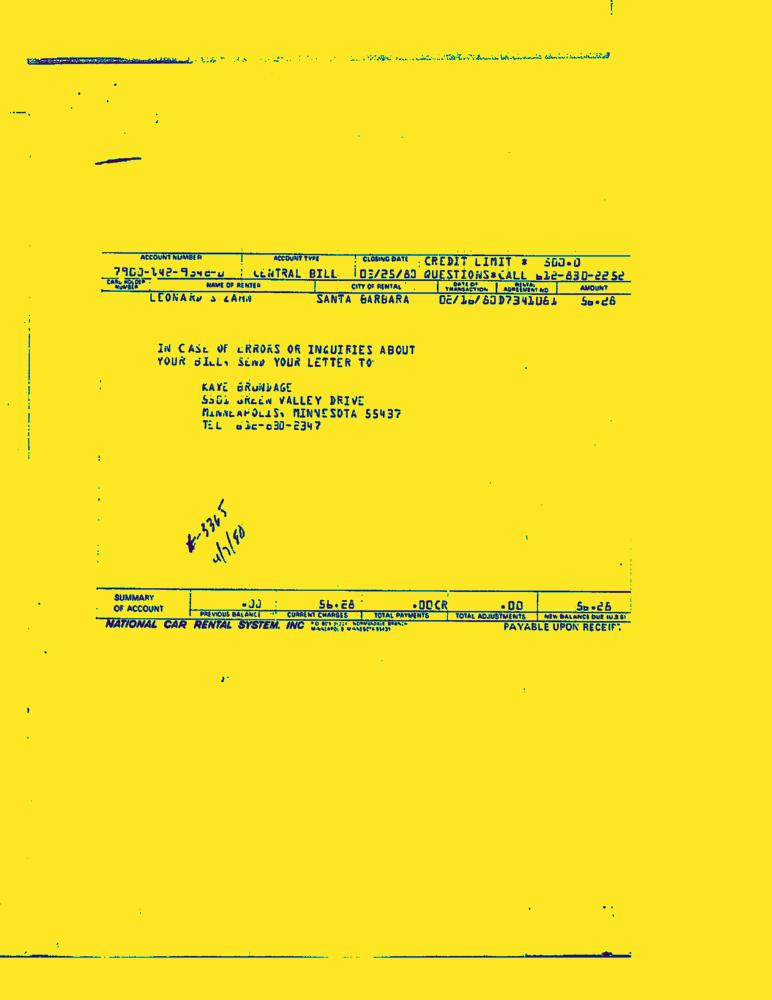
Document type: Invoice-Doc